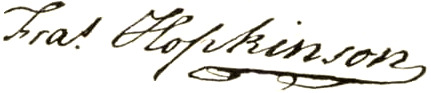
Signature of: francis hopkinson